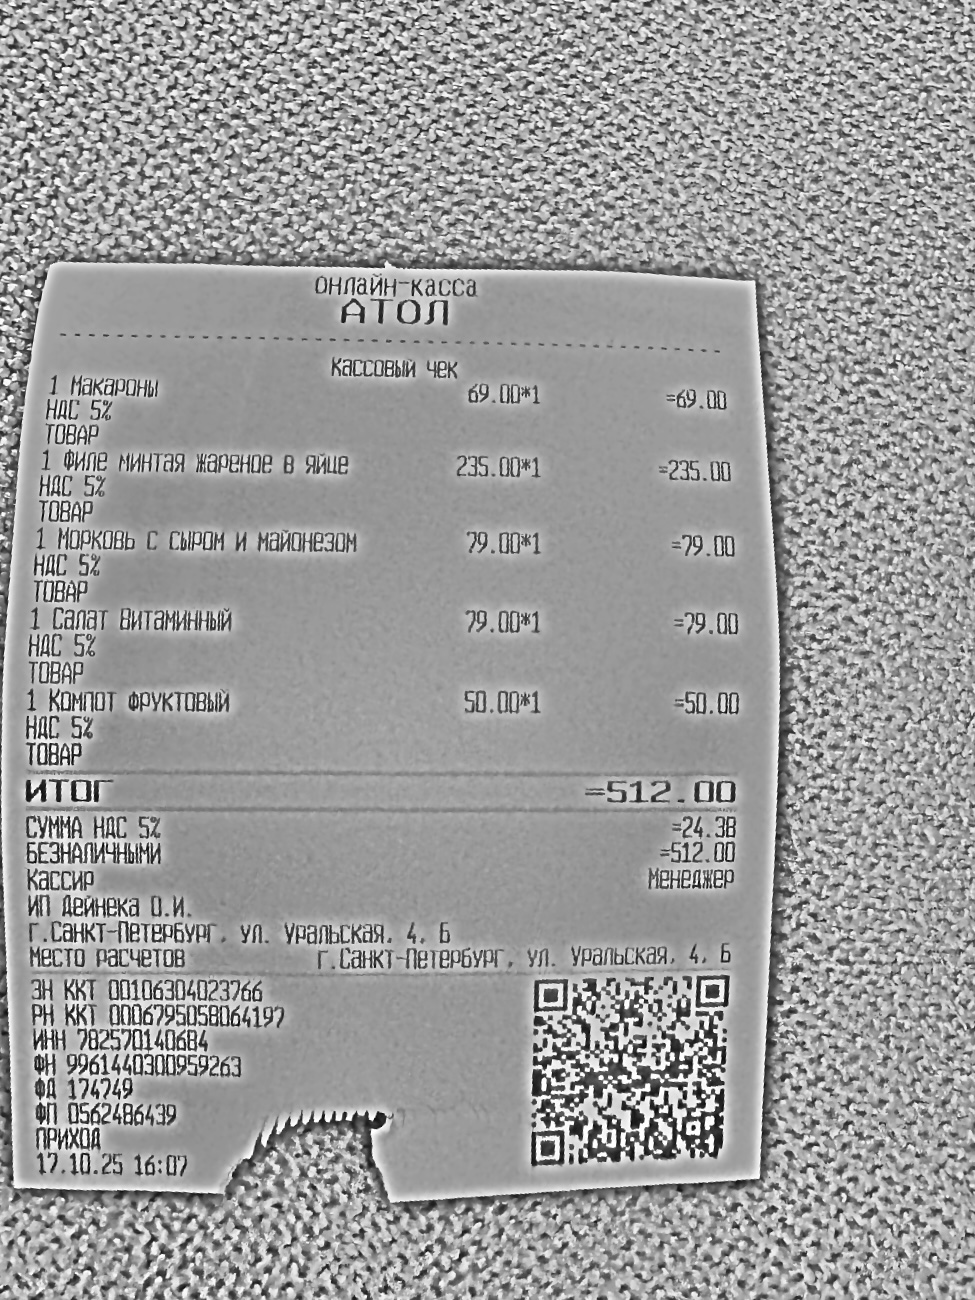
Продавец: ИП Дейнека О.И.
ИНН: 782570140684
Дата: 17.10.25
Товары: 1 Макароны; 1 Филе минтая жареное в яйце; 1 Морковь с сыром и майонезом; 1 Салат Витаминный; 1 Компот фруктовый
Количество: 1; 1; 1; 1; 1
Цена: 69.00; 235.00; 79.00; 79.00; 50.00
Сумма: 69.00; 235.00; 79.00; 79.00; 50.00
Итого: 512.00